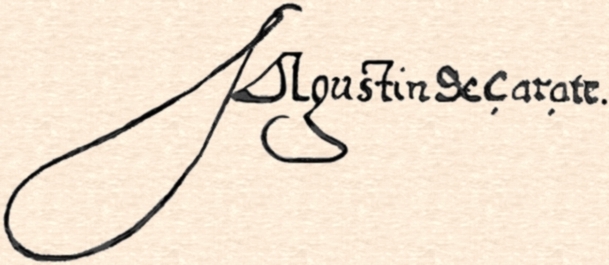
Signature of: agustín de zárate